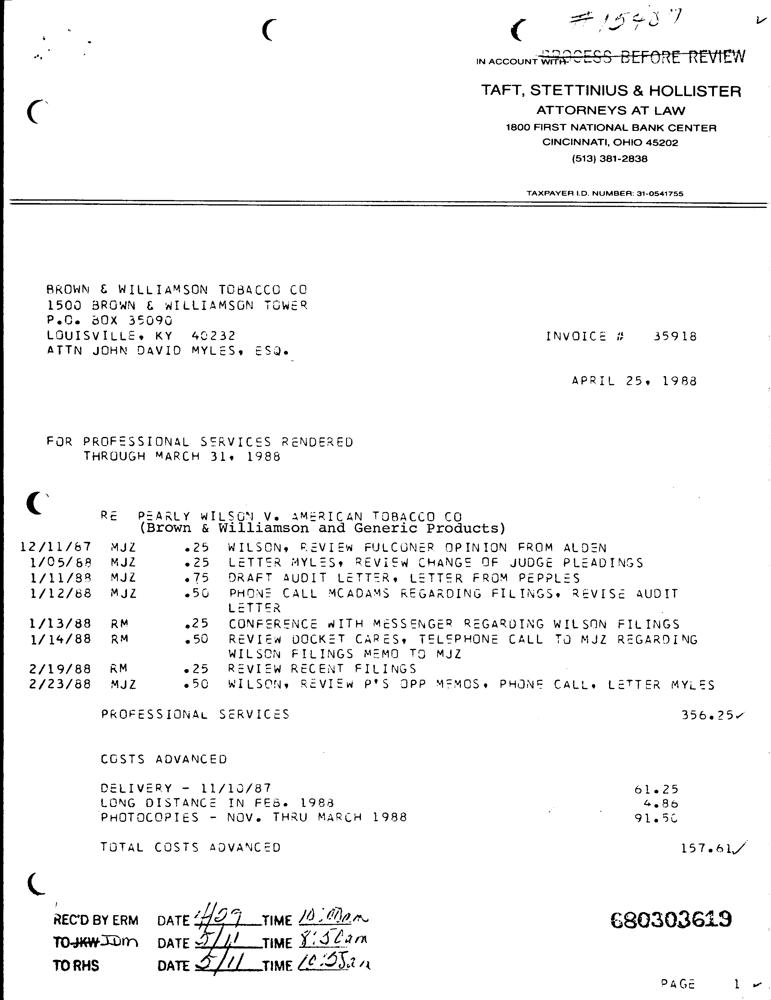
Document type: Invoice